Question: What jurisdiction, city, or county is the document associated with?
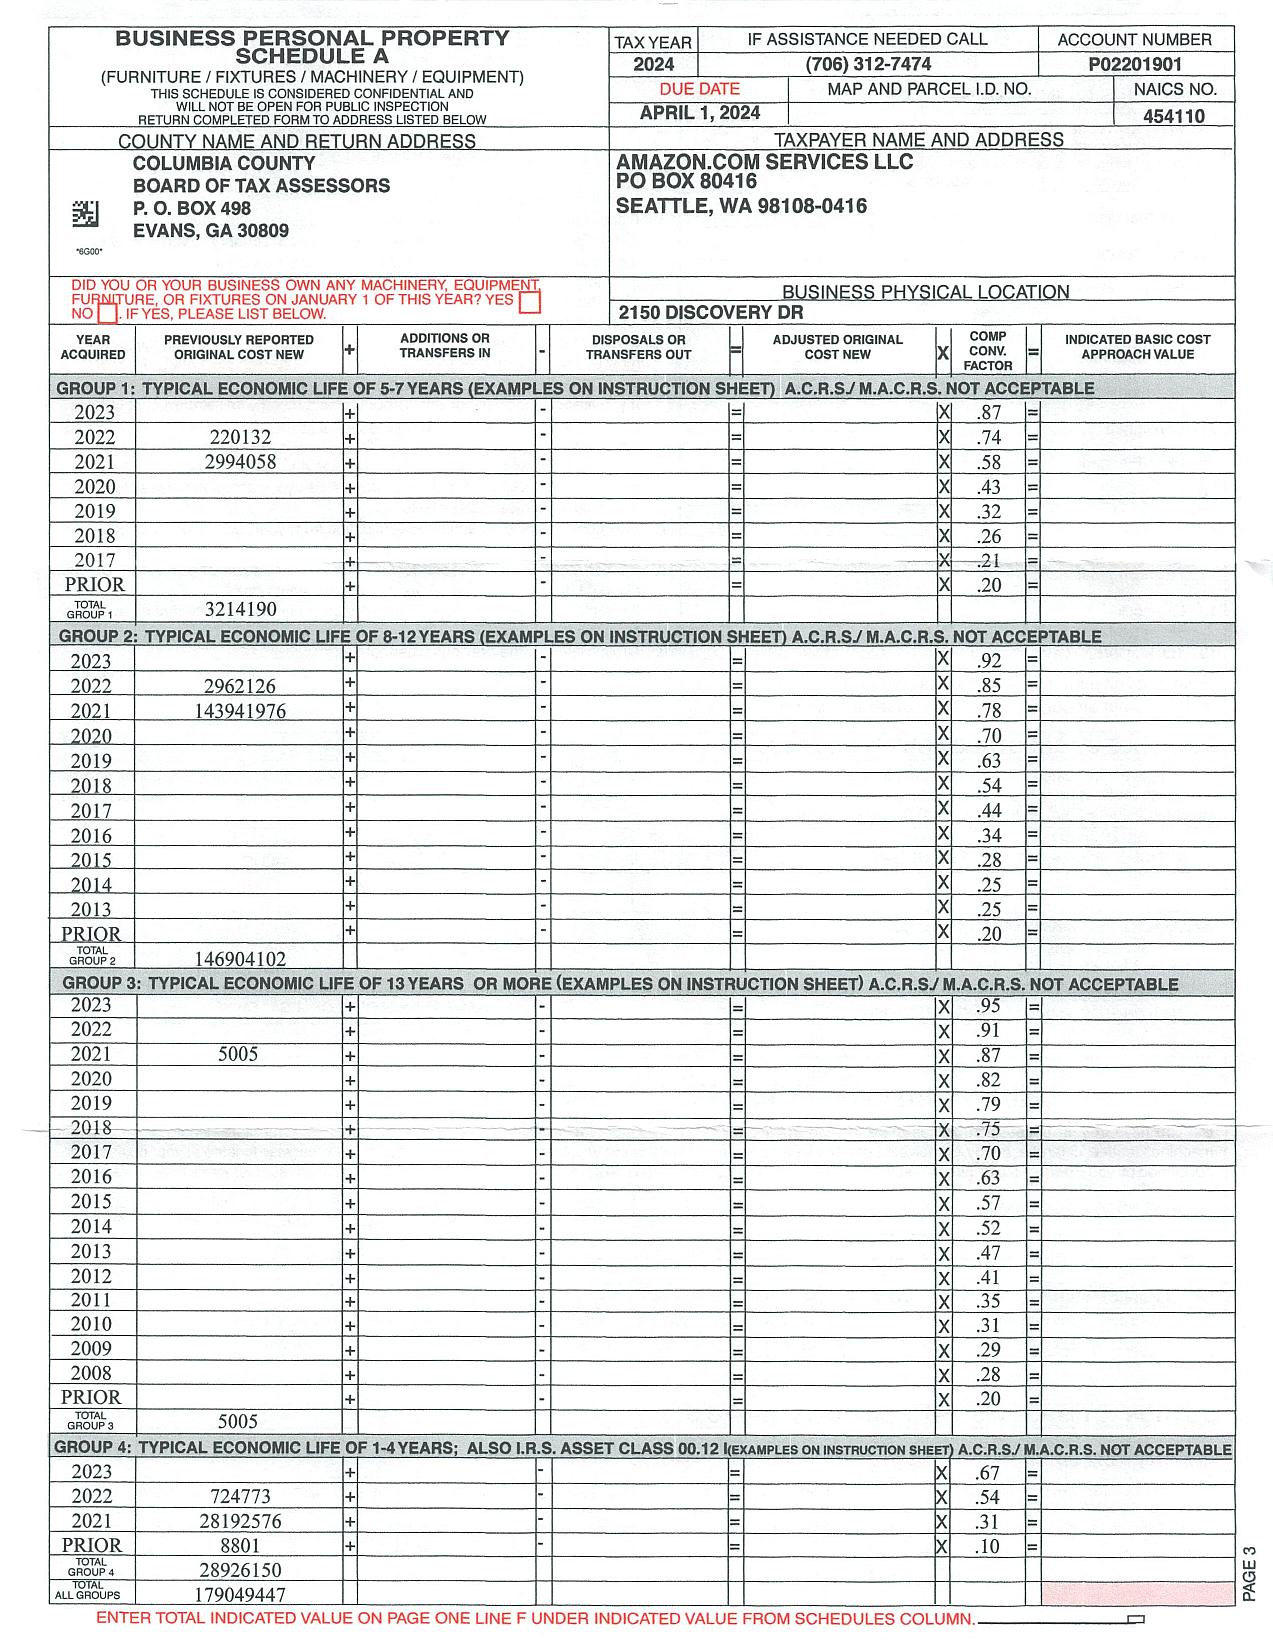
Answer: "Columbia County"